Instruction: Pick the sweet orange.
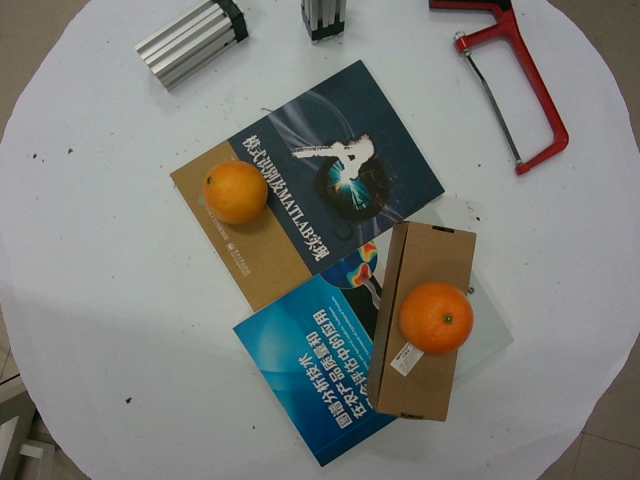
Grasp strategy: vertical